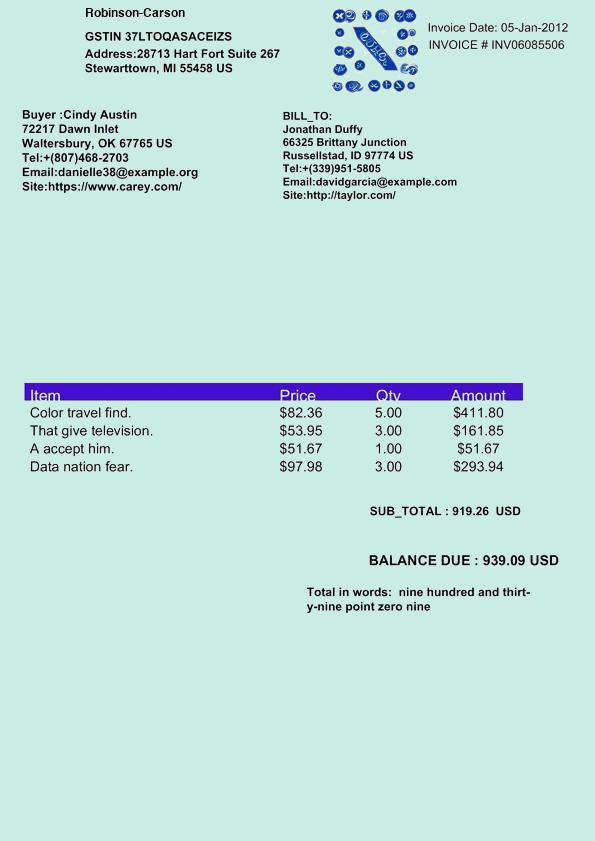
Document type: Invoice